Question: What is the suspected problem?
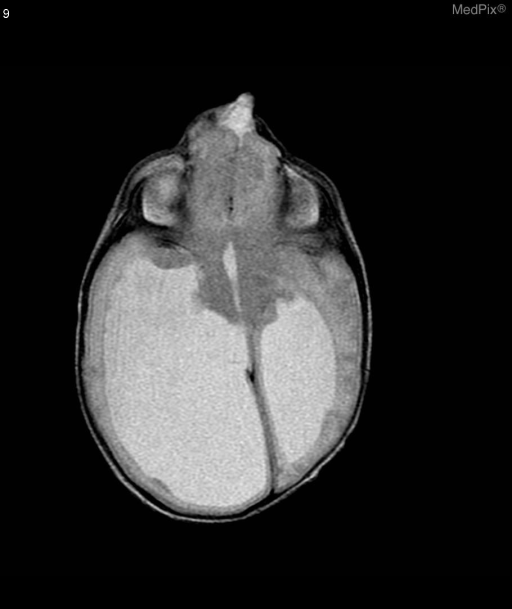
Answer: The findings suggest T1 sagital view showing enlarged posterior lateral ventricles.  The image shows a midline opening of the skull above the bridge of the nose with protrusion of brain parenchyma through the skull defect.

T2 axial views show bilateral asymmetrically enlarged lateral ventricles (right>left).  Brain parenchyma protruding from a midline skull defect at the level of the eyes with CSF communication into the mass.  Parenchymal volume loss noted in parietal, occipital and frontal lobes.. T2 axial view shows bilateral asymmetrically enlarged lateral ventricles (right>left).  Brain parenchyma protruding from a midline skull defect at the level of the eyes with CSF communication into the mass.  Parenchymal volume loss noted in parietal, occipital, and frontal lobes.. The patient might have a history of 2 day old female infant with midline mass above the nose..